Question: Talk about the condition:
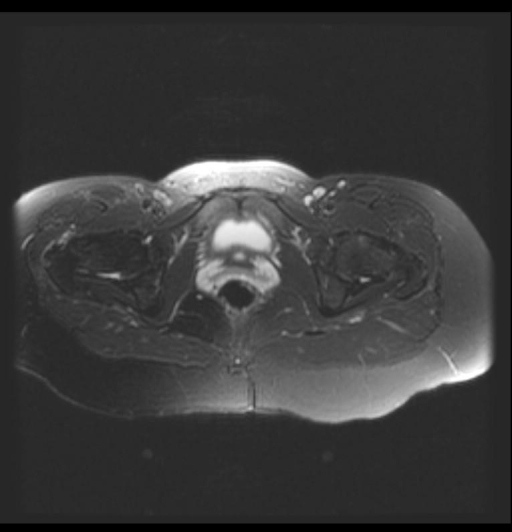
Answer: The disease is discussed as: Greater trochanteric pain syndrome (GTPS) is characterized by local tenderness over the greater trochanter.  The pain is exacerbated by standing, lifting, descending stairs, lying on the affected side and crossing the legs.  The pain can radiate down the lateral length of the leg, and cause tenderness along the length of the ilio-tibial tract.  The differential diagnosis of these physical findings include hip fracture, avascular necrosis, osteoarthritis, ilio-tibial band syndrome, infection of the joint and/or soft tissues of the hip, metastatic disease, and lumbosacral radiculopathy

Traditionally, the term GTPS was considered synonymous with trochanteric bursitis, and was treated with rest, injection and NSAIDs.  More recently, several studies have identified pathology in the gluteus medius and minimus (the abductor tendons) as alternate causes of this pain, as identified on MRI and correlated with surgical findings.  Findings include complete tears to mild tendonitis of the muscles at their insertion onto the greater trochanter.  Studies have suggested that the bursitis may be secondary to abductor tendon pathology, prompting investigators to question the current treatment of the pain syndrome.  Surgical intervention is recommended in the setting of a complete tear with retraction, while physical therapy and local injection at the affected tendon may be more appropriate for smaller tears and strains.

While local trauma has been identified as a cause of GTPS, there have been no cases in the literature describing a tear occurring during childbirth.  Because this syndrome is currently undergoing some change in thought and approach to cause and treatment, perhaps it will be more readily identified as a cause of post-partum hip pain in the future.